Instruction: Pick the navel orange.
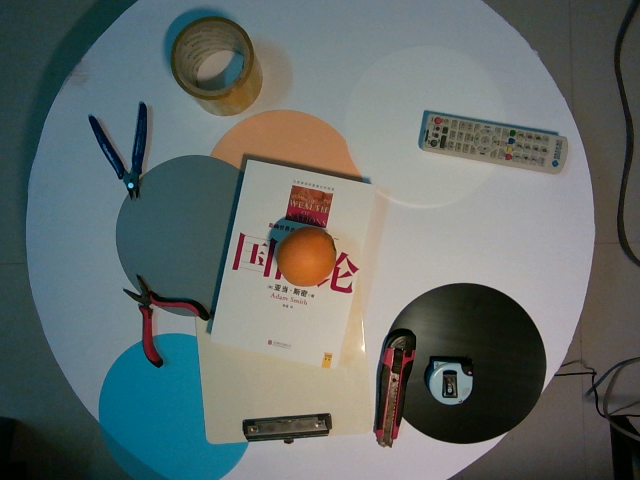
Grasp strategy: vertical